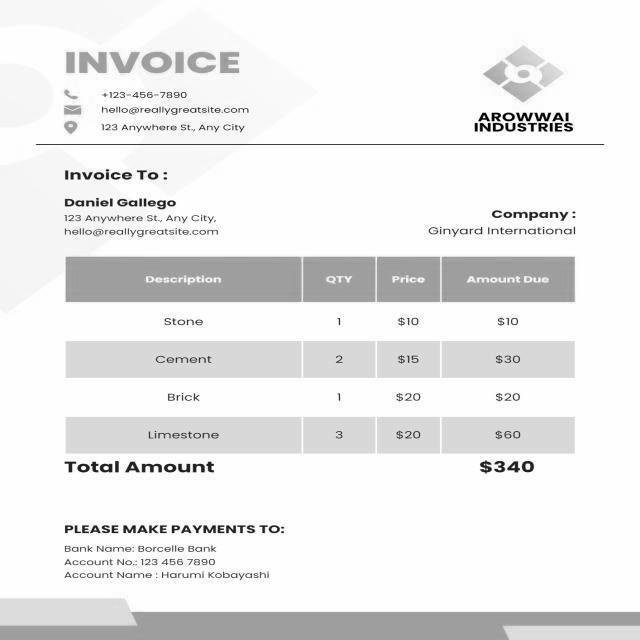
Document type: Invoice